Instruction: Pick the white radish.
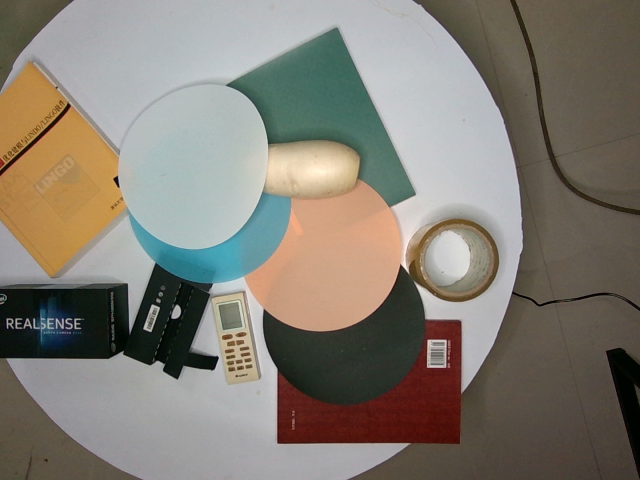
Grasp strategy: vertical